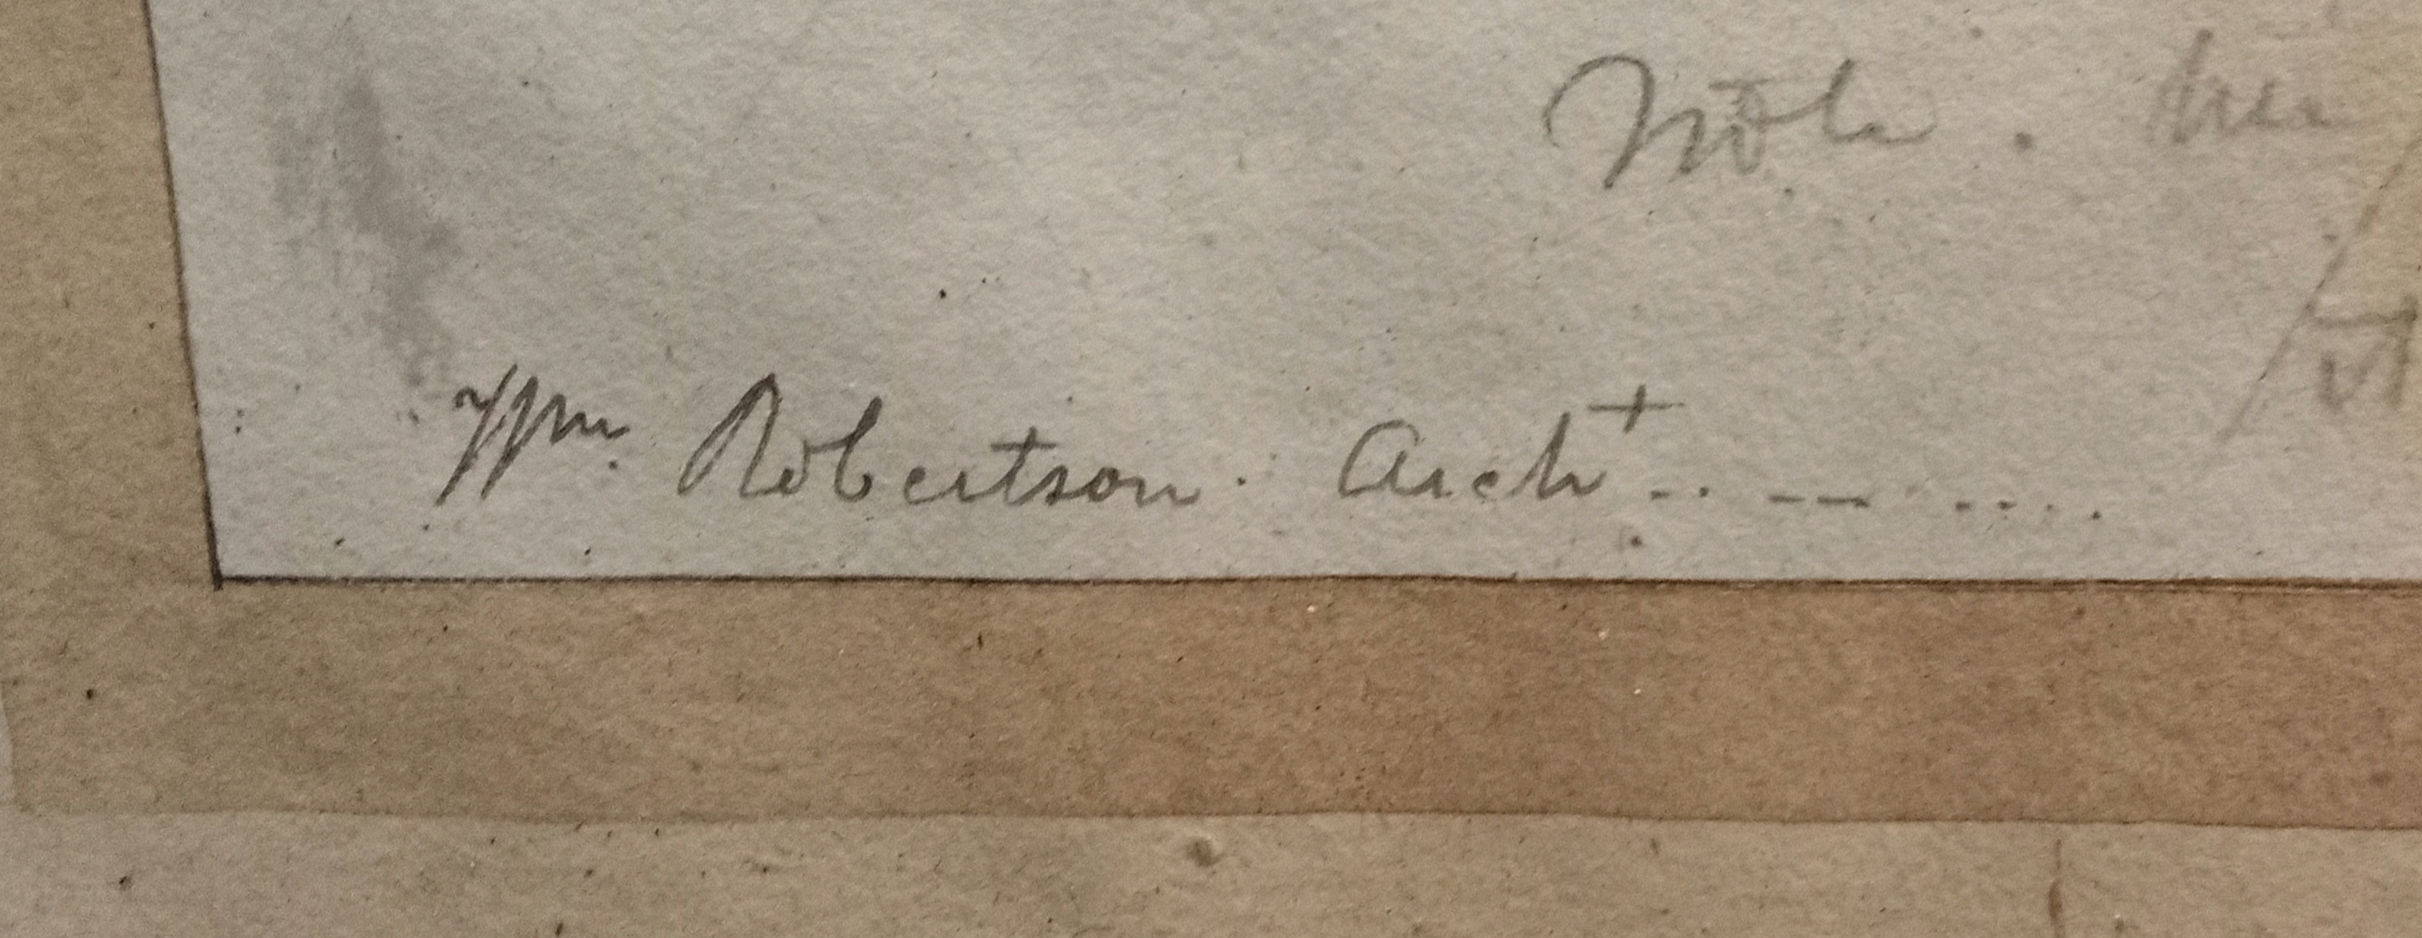
Signature of: william robertson